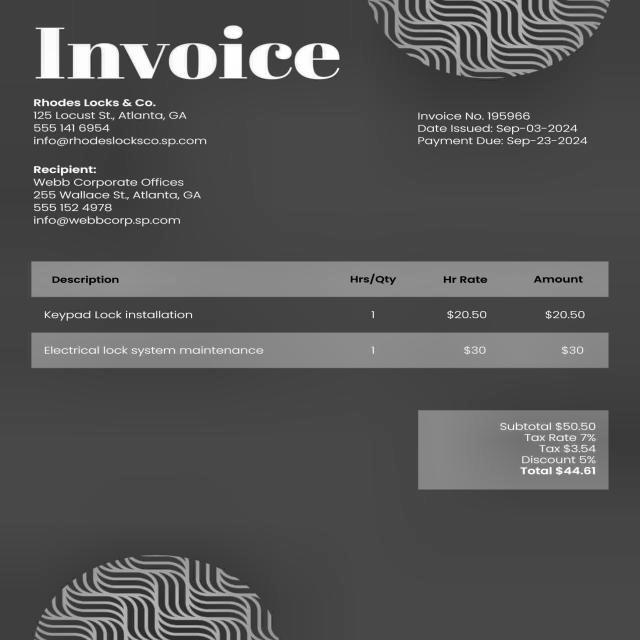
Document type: Invoice